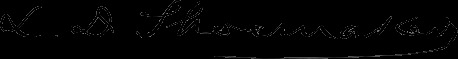
Signature of: lazarus denison shoemaker